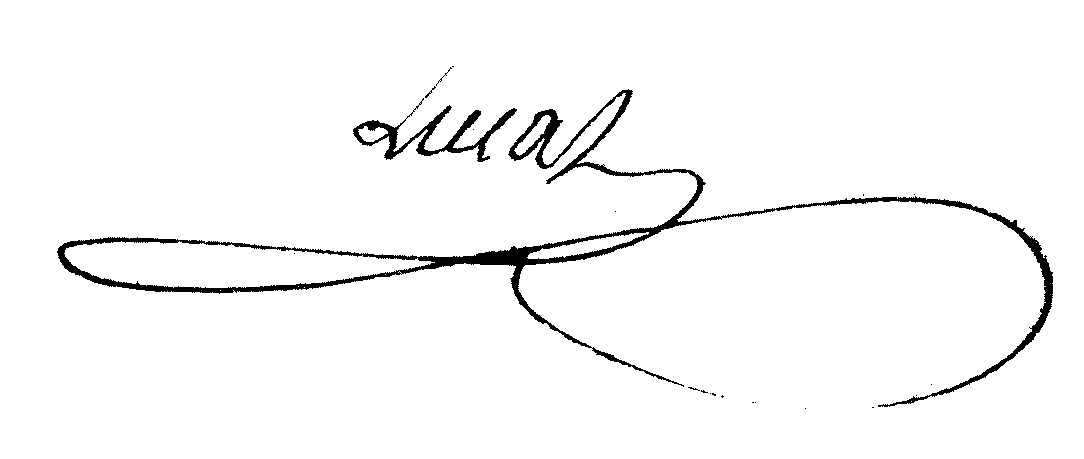
Signature of: jean baptiste joseph lucas